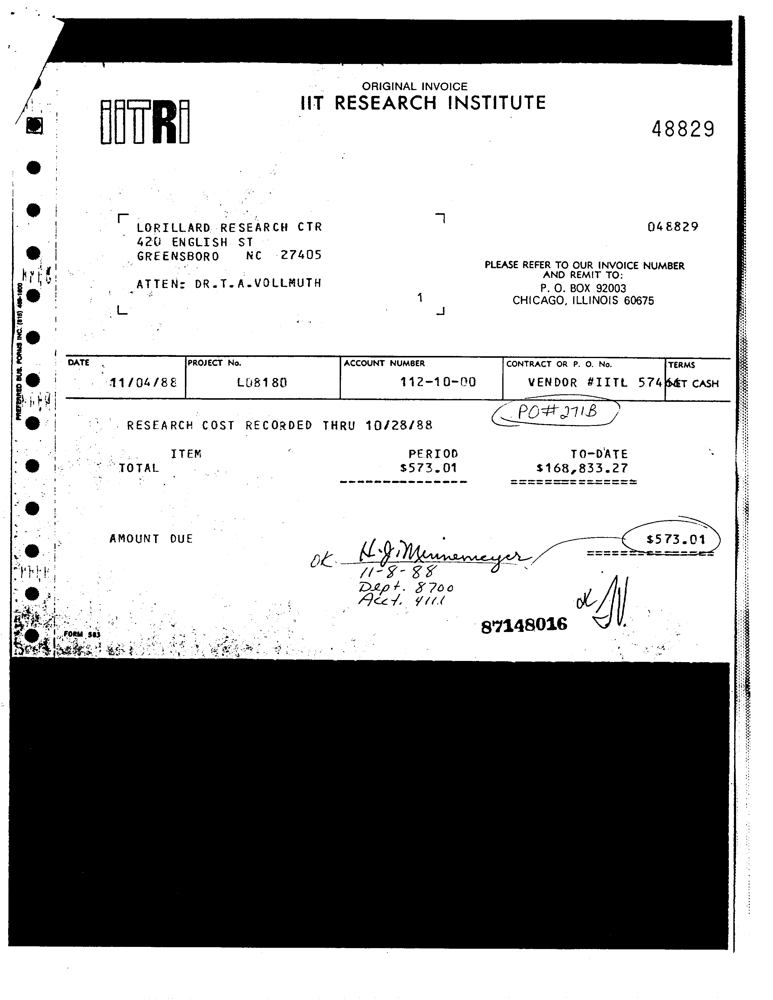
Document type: Invoice